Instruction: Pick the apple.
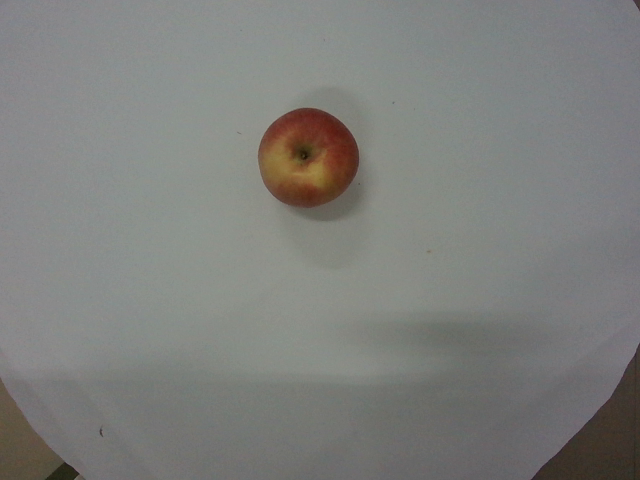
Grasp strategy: vertical